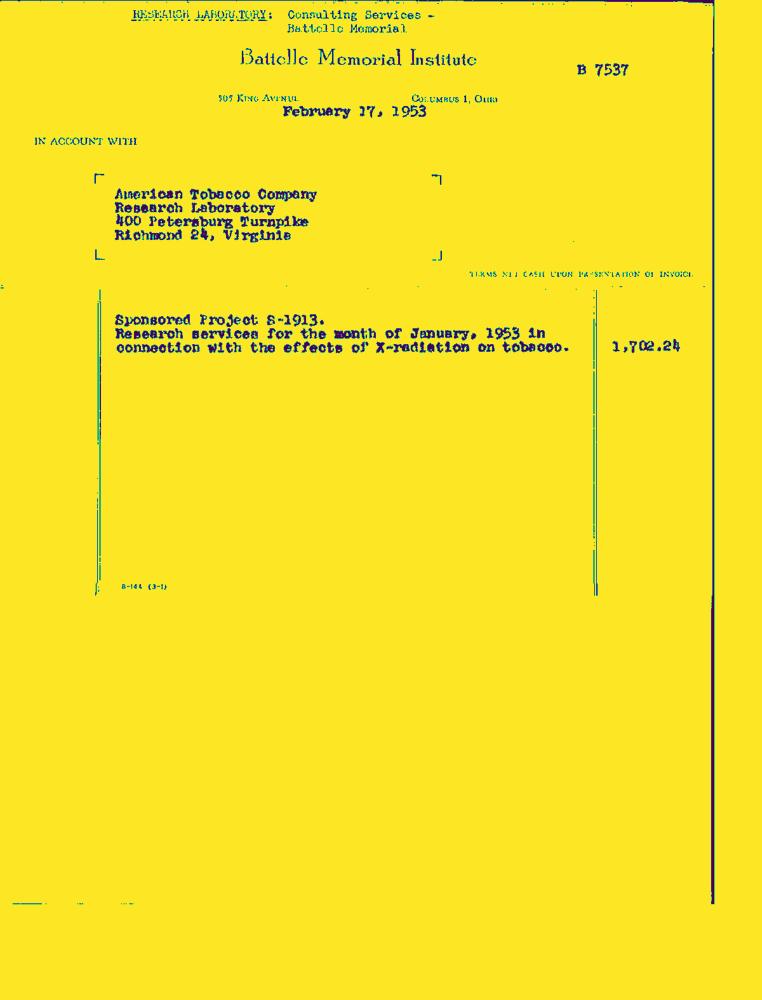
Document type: Invoice-Doc